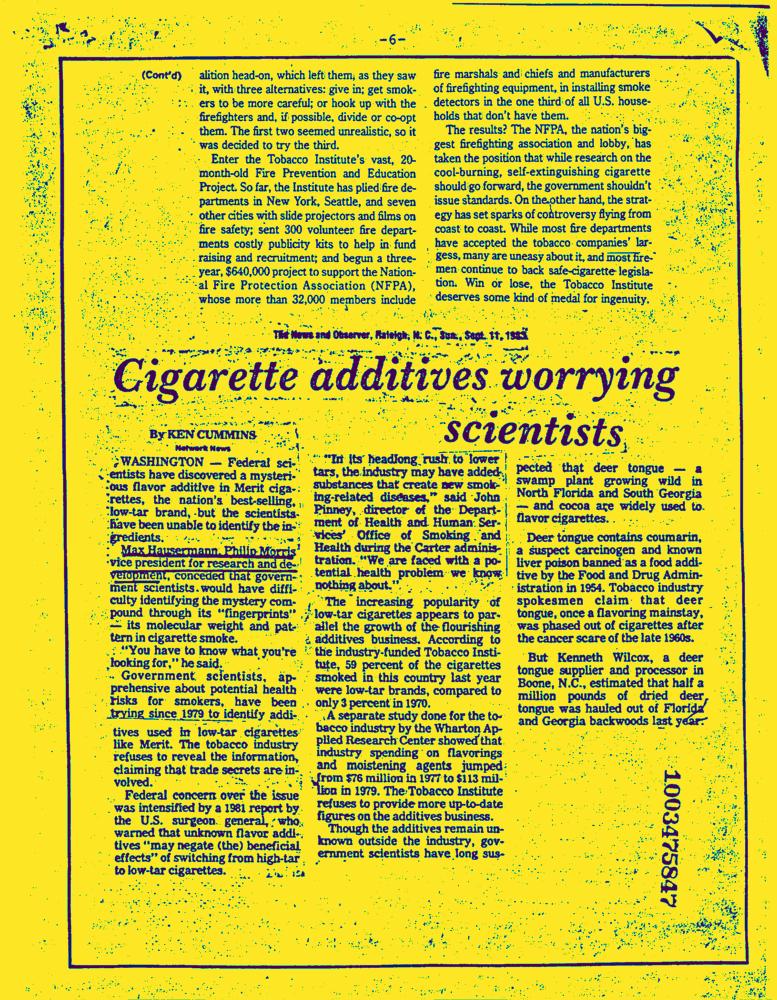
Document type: News-Article